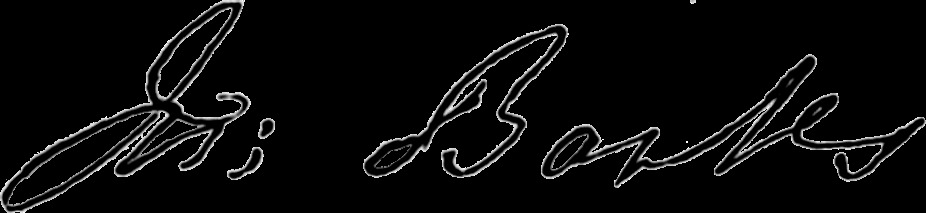
Signature of: joseph banks